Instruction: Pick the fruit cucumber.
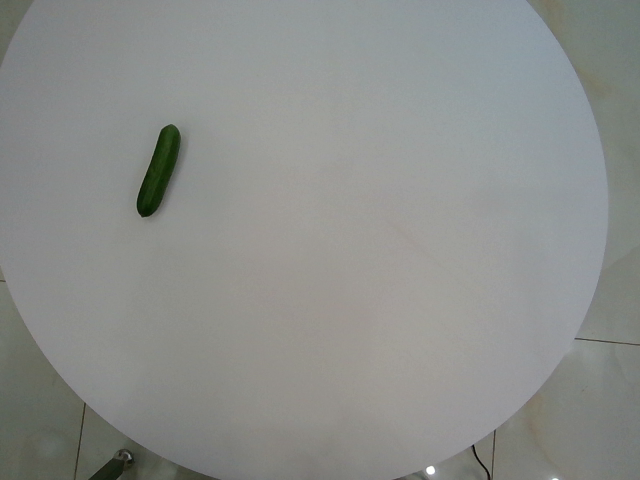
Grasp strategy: vertical